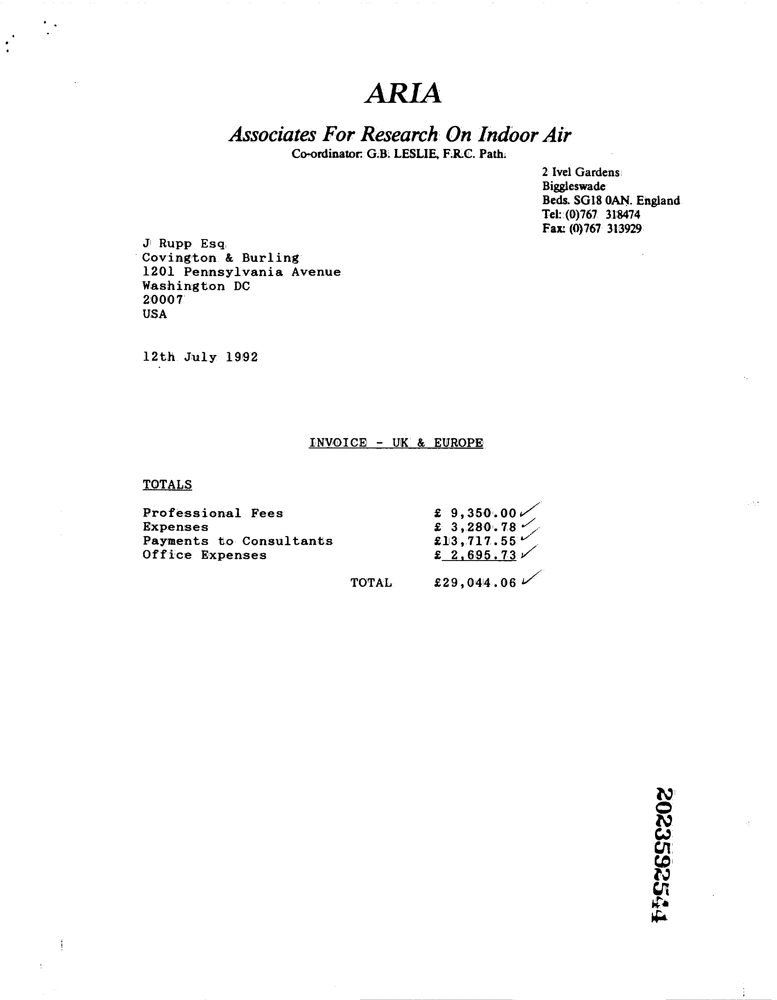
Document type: Invoice